Question: What type of tax is indicated in the document, personal property or real estate?
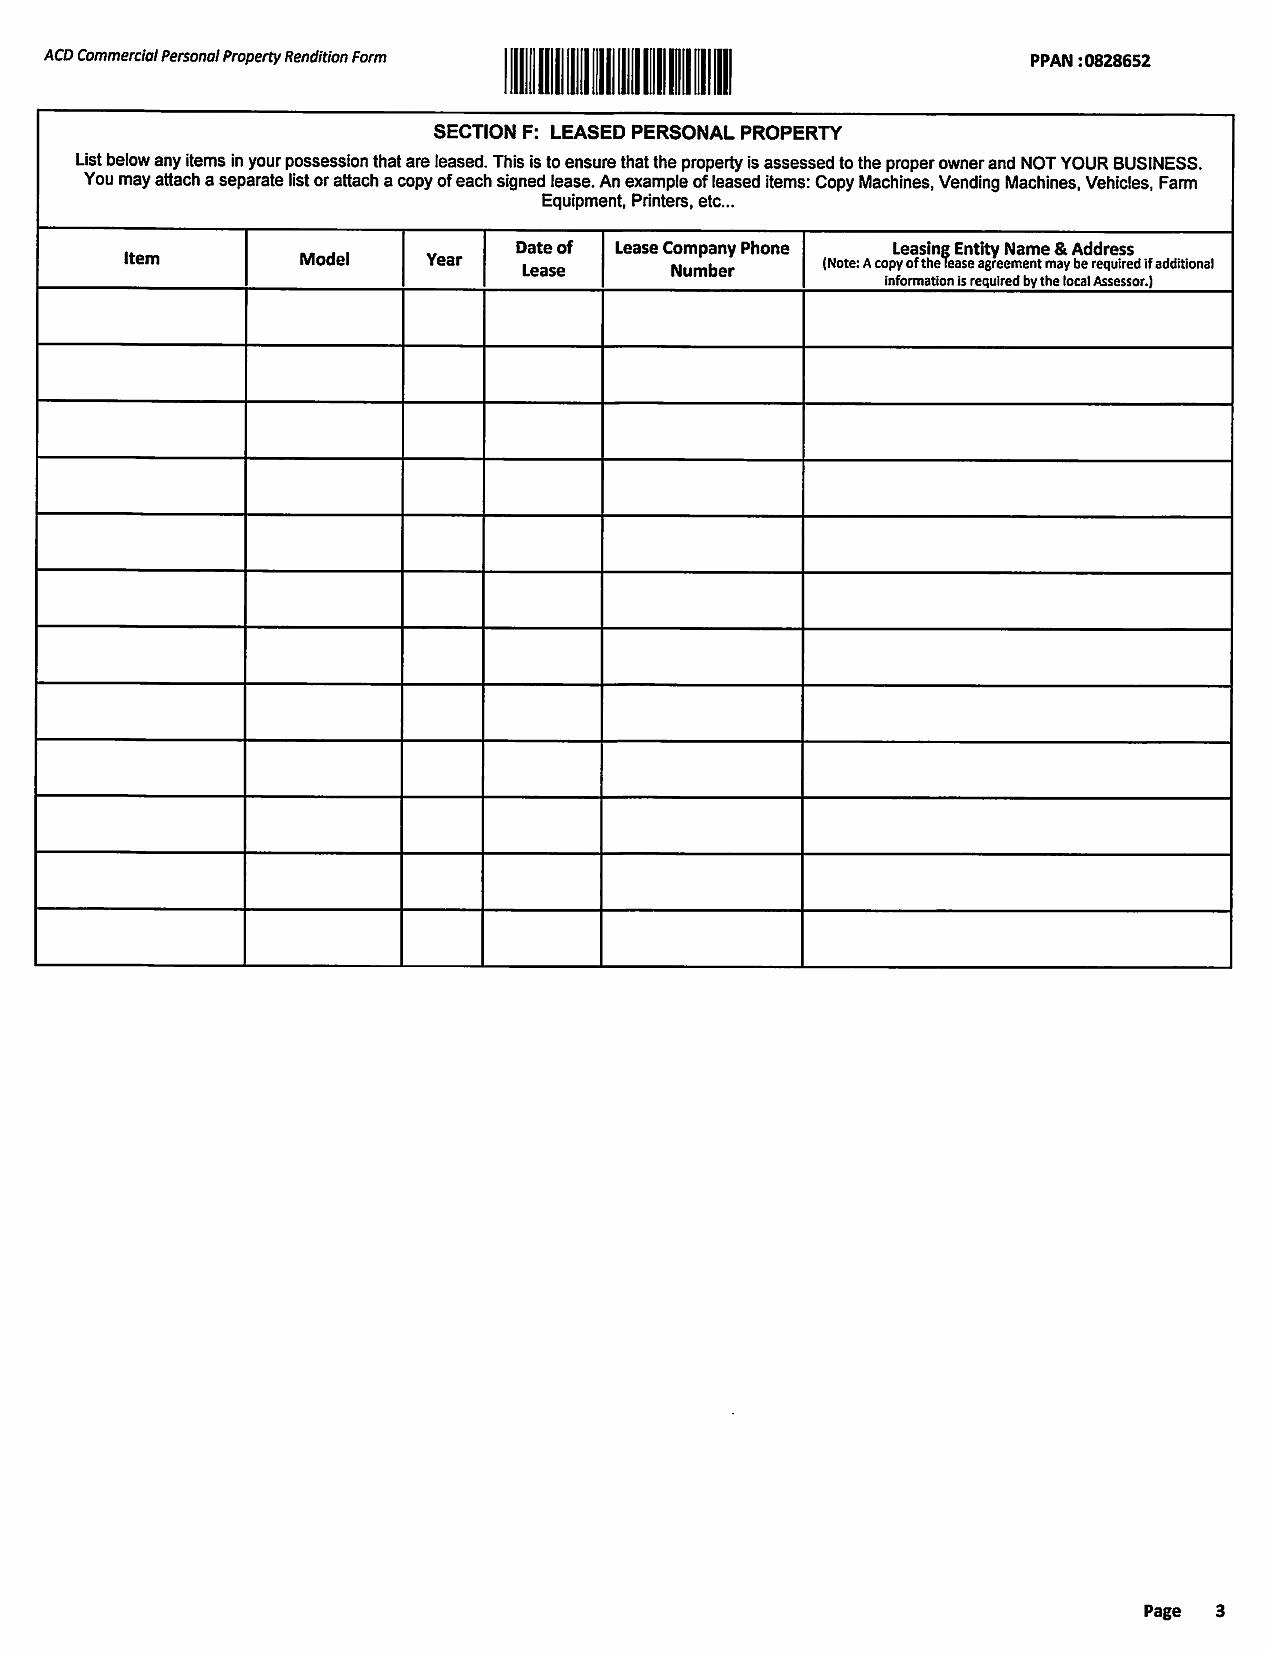
Answer: "Personal Property"